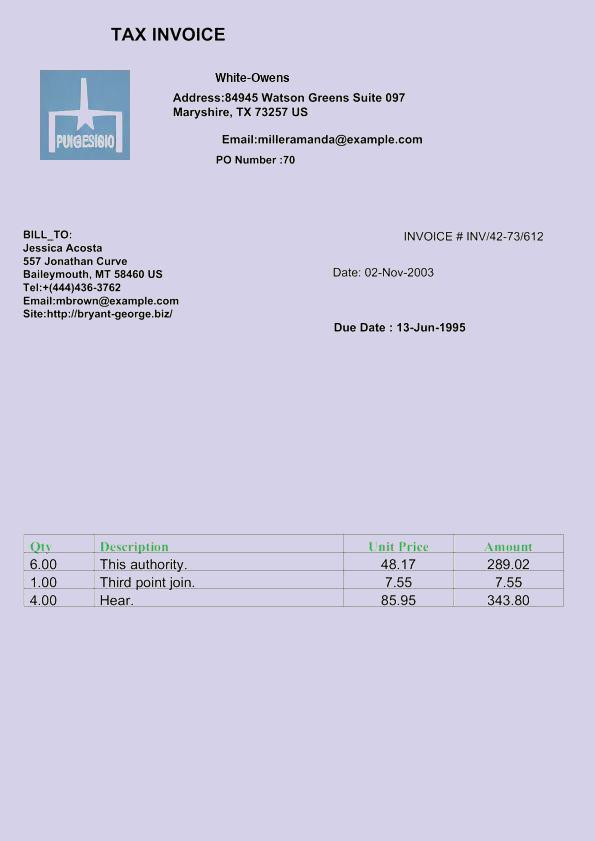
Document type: Invoice